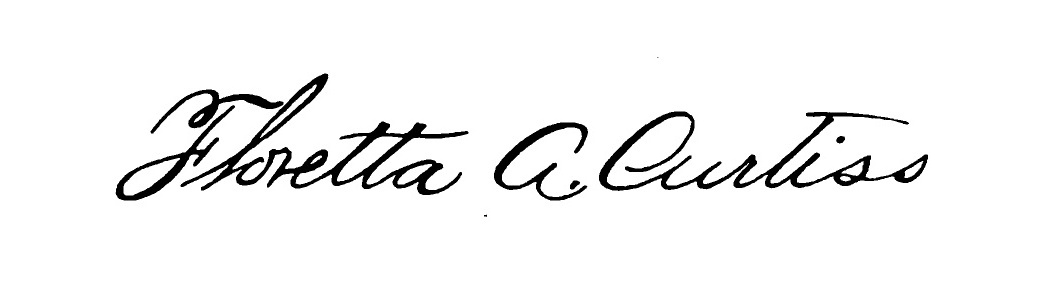
Signature of: floretta allen curtiss